Please extract the written amount, numerical amount, recipient's name, date on the cheque, and the bank's name from the image.
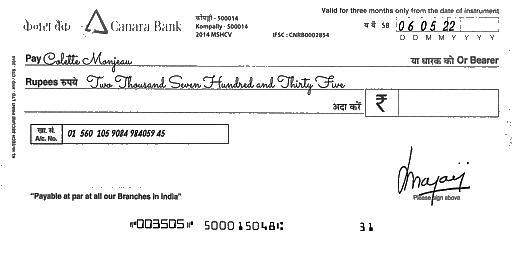
amt_in_words: Two Thousand Seven Hundred and Thirty Five
amt_in_figures:
payee_name: Colette Monjeau
bank_name: Canara Bank
cheque_date: 06/05/22